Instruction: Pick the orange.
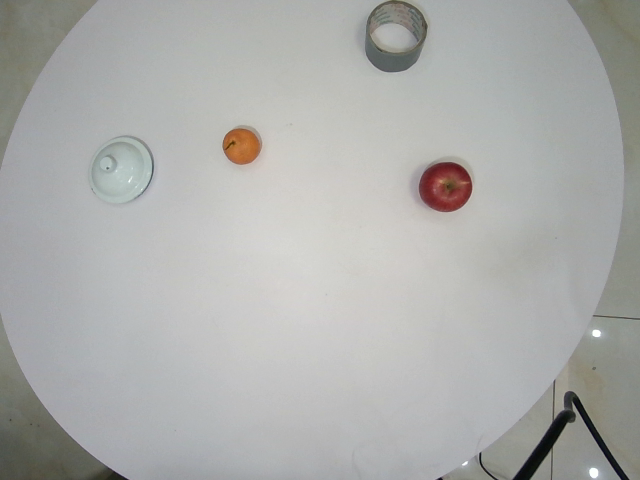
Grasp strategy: vertical